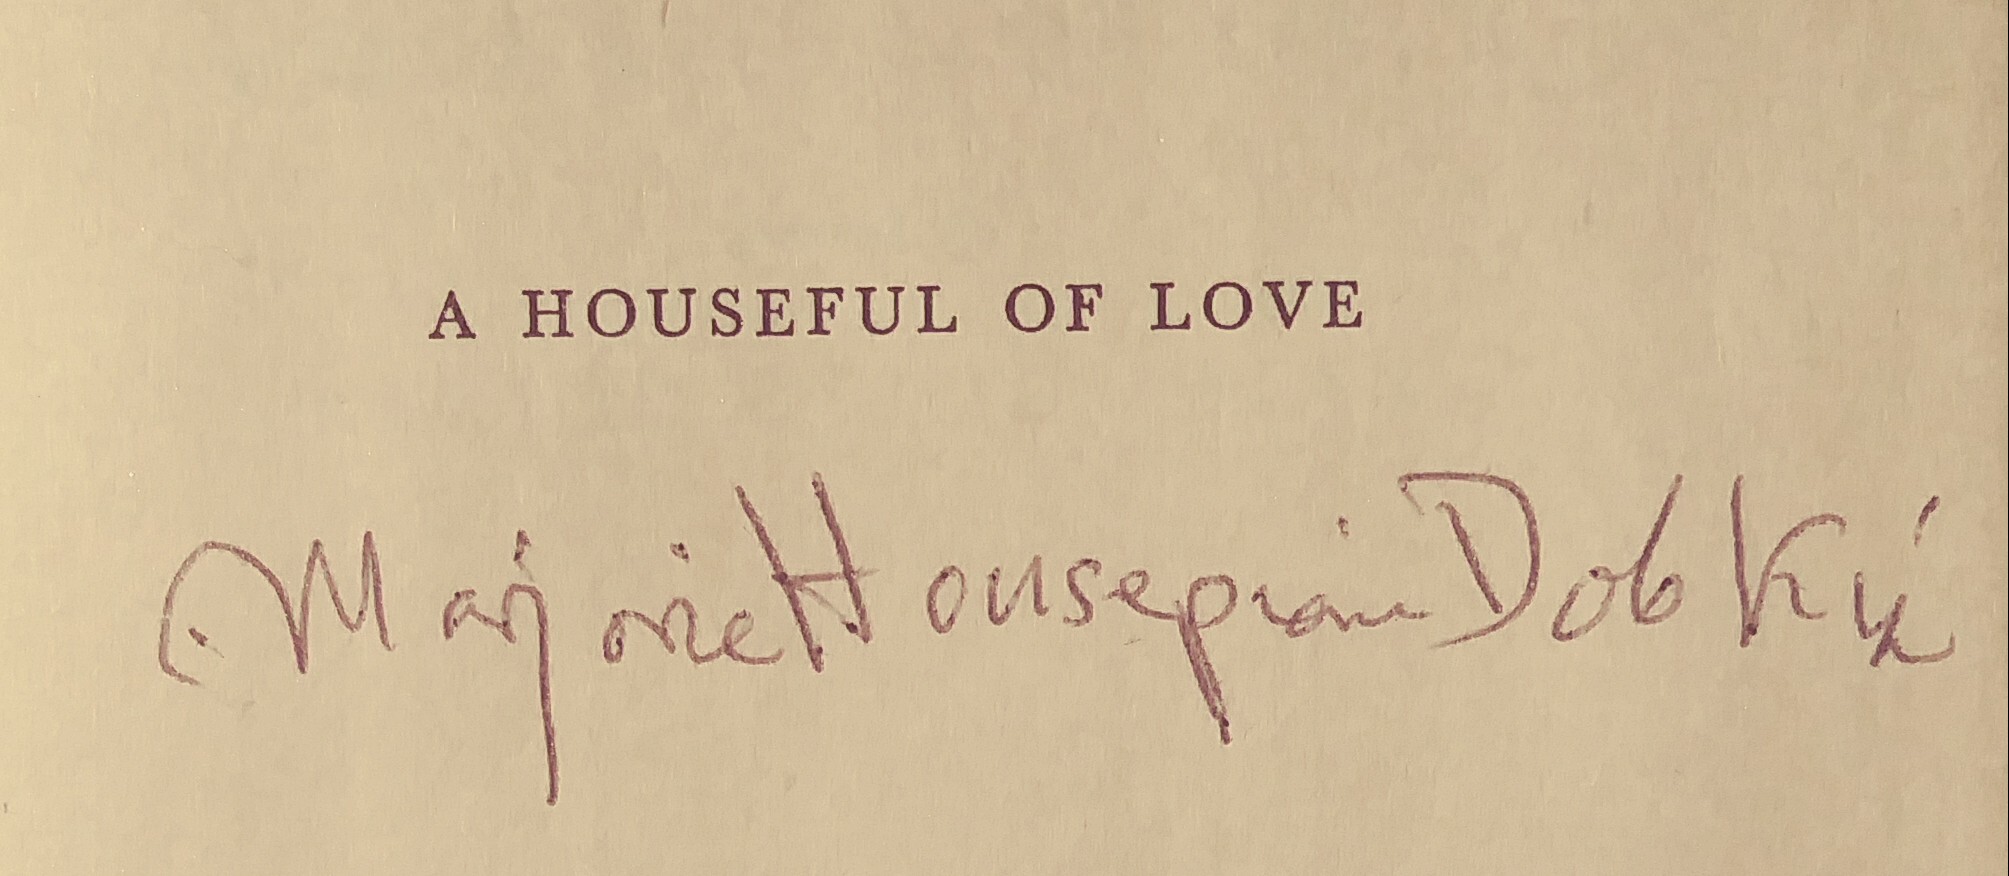
Signature of: marjorie housepian dobkin